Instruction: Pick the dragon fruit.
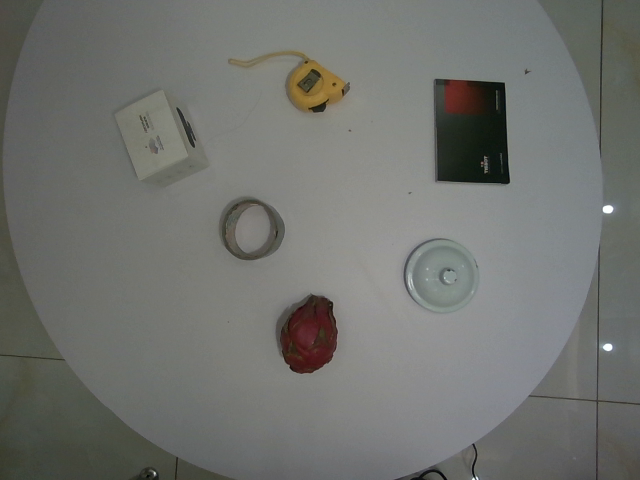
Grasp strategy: vertical